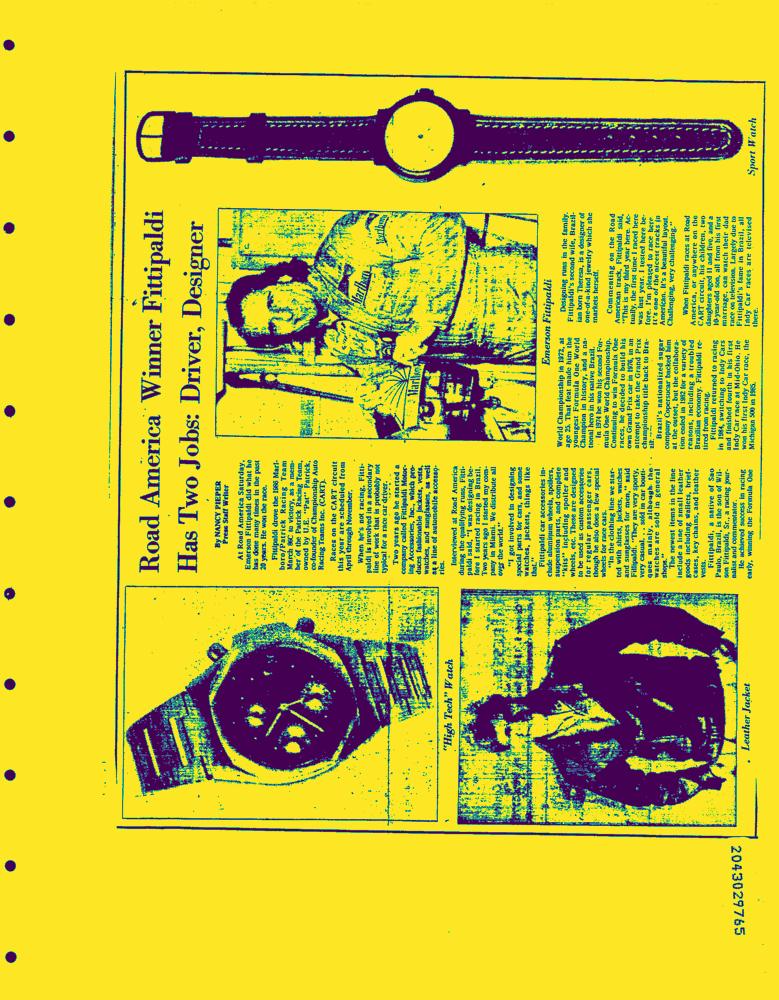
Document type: News-Article